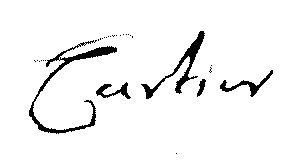
Signature of: jean cartier